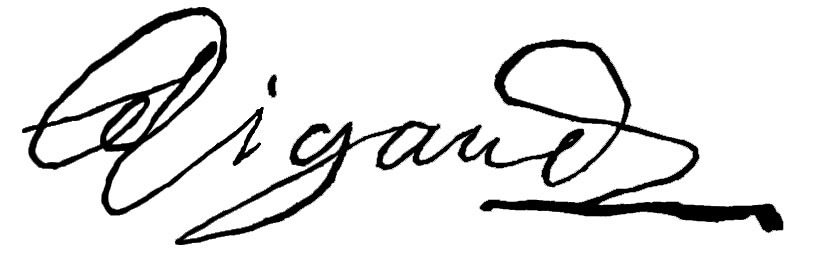
Signature of: hyacinthe rigaud